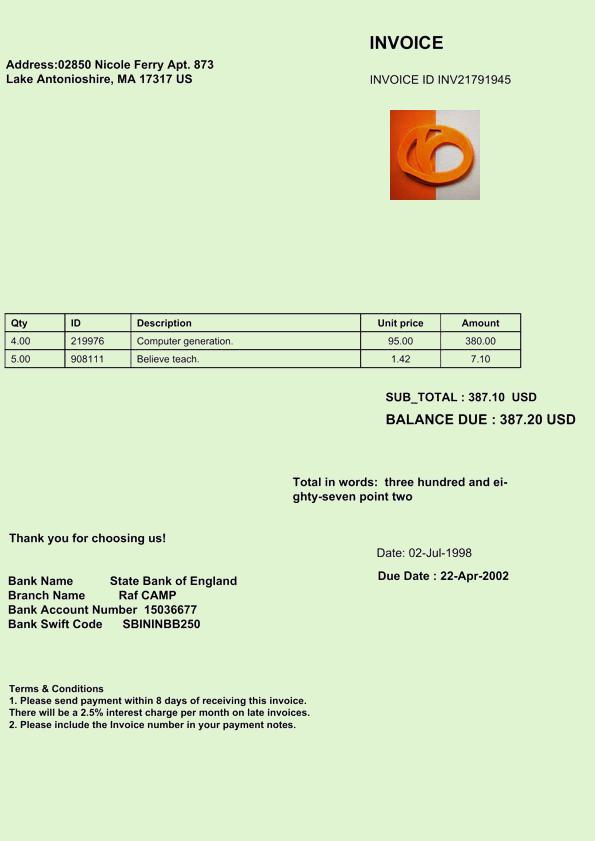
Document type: Invoice